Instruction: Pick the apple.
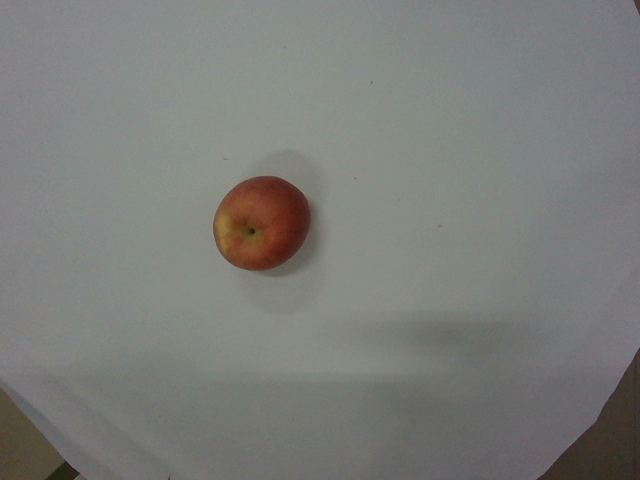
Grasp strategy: vertical